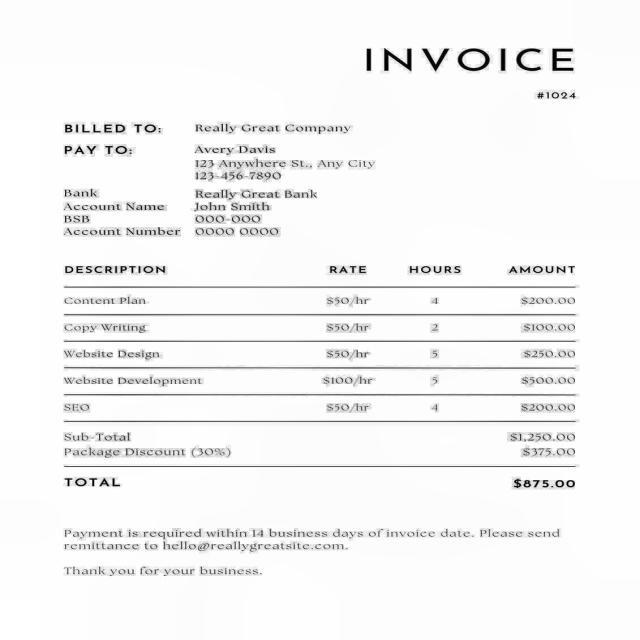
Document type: Invoice